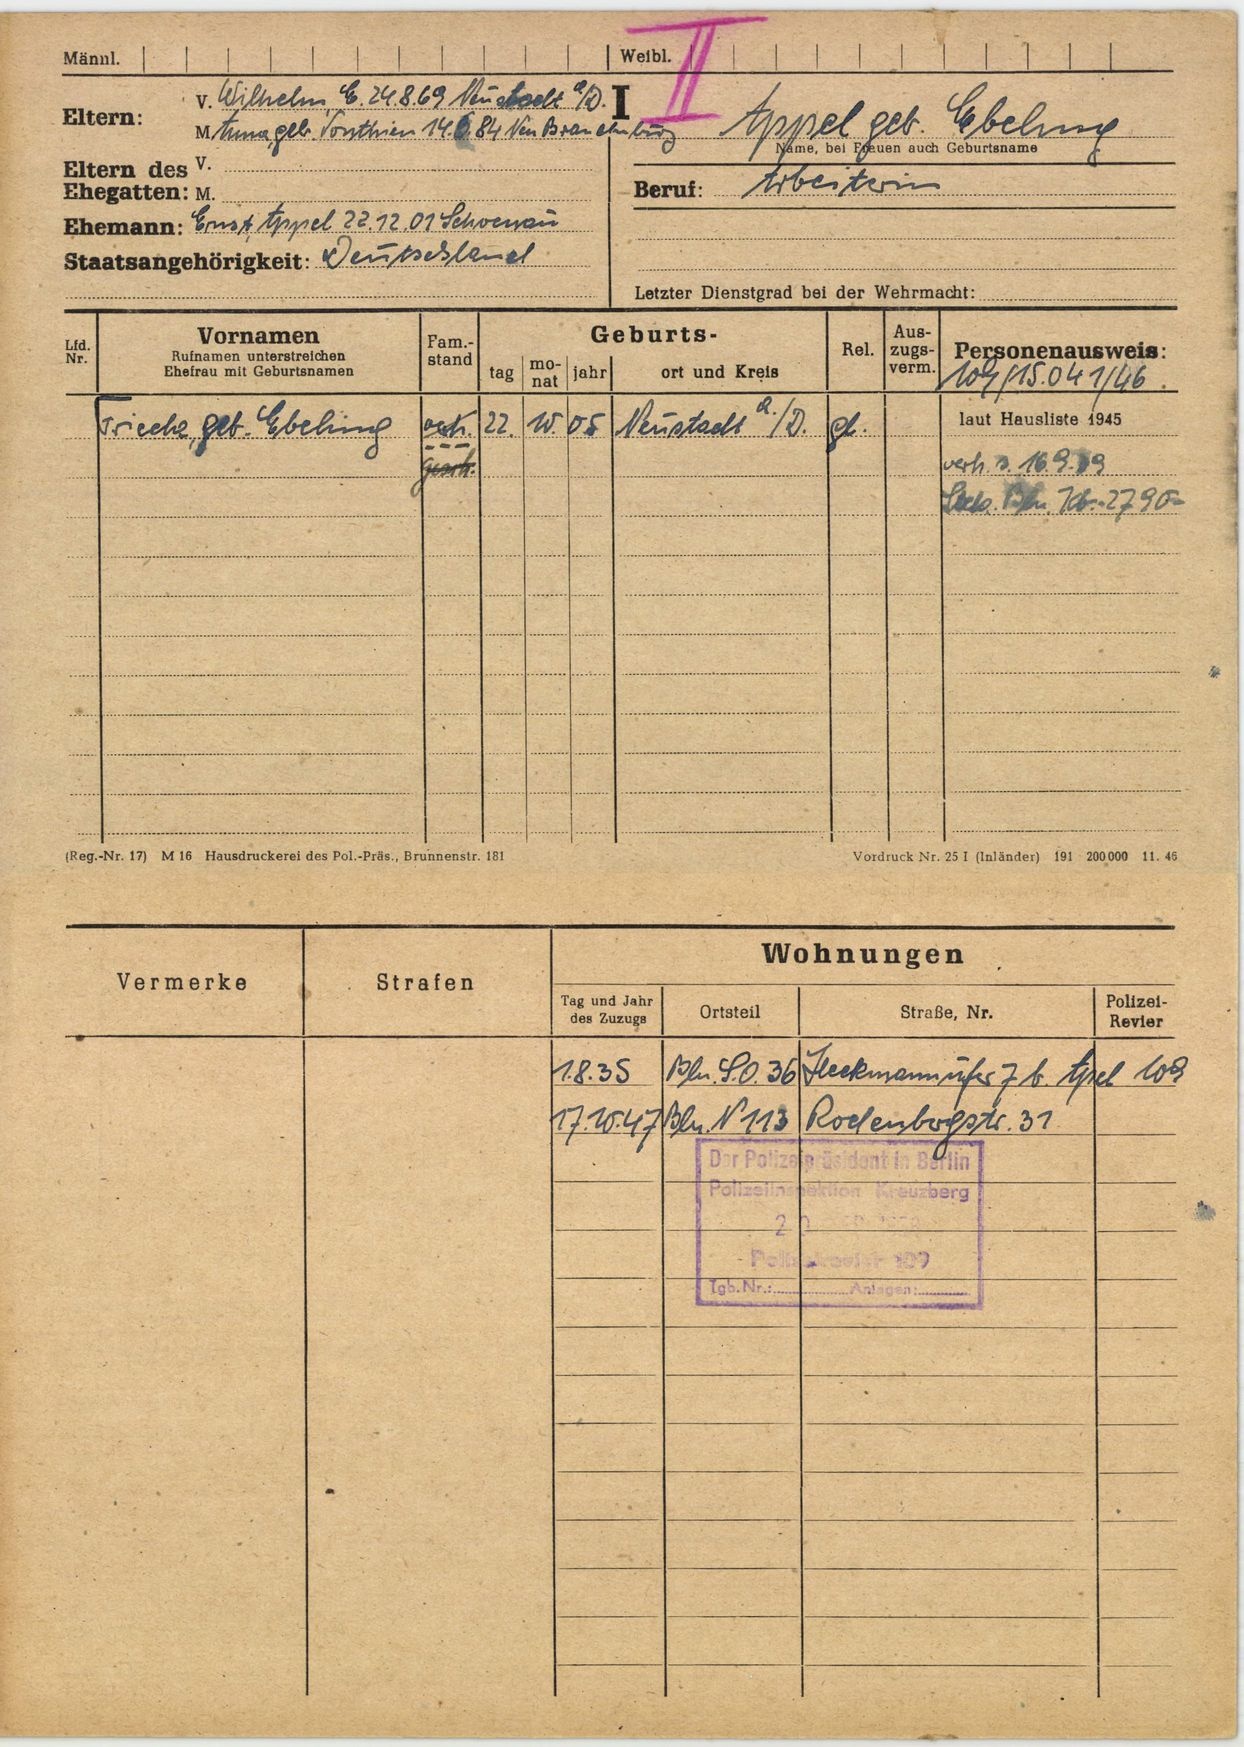
Appel geb. Ebeling